Question: What appears to be the issue?
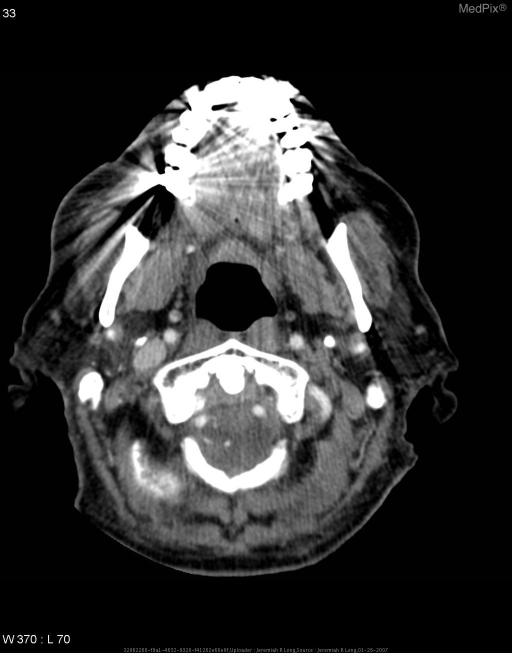
Answer: The findings suggest Contrast enhanced axial CT images of the neck demonstrate a marked tortuosity of the right internal carotid artery just distal to the carotid bulb.  There is medial deviation of the internal carotid with mass effect on the adjacent retropharyngeal soft tissues of the neck.  This correlates with the patient's "mass" alluded to in the clinical history.  Incidentally noted are calcified atherosclerotic plaques.

A thick section multi-planar reformatted image demonstrates the tortuosity of this vessel well.

Also in the patient's prior studies was a carotid dopler ultrasound examination which again demonstrated the tortuosity of this vessel.. Contrast enhanced axial CT images demonstrate a marked tortuosity of the right internal carotid artery just distal to the carotid bulb with mass effect on the adjacent retropharyngeal soft tissues of the neck.

Incidentally noted are calcified atherosclerotic plaques.. The patient might have a history of 84 year old male referred to otolaryngology clinic for a right tonsillar "mass.".